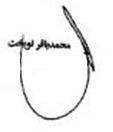
Signature of: mohammad bagher nobakht